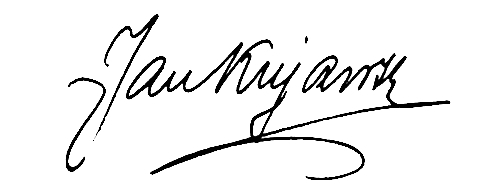
Signature of: q134572426